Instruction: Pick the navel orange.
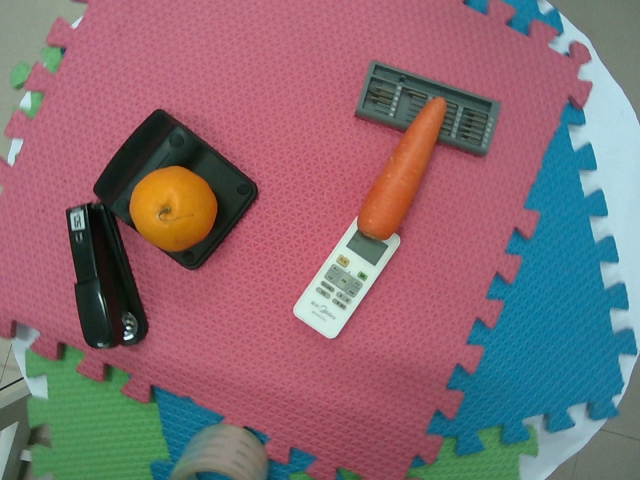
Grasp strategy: vertical